Can you pull out the amount in words, numerical amount, payee's name, date of the cheque, and the bank's name from the image?
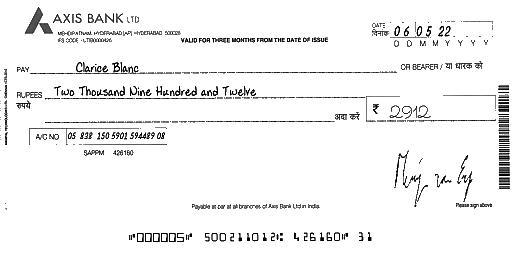
amt_in_words: Two Thousand Nine Hundred and Twelve
amt_in_figures: 2912
payee_name: Clarice Blanc
bank_name: AXIS BANK
cheque_date: 06/05/22